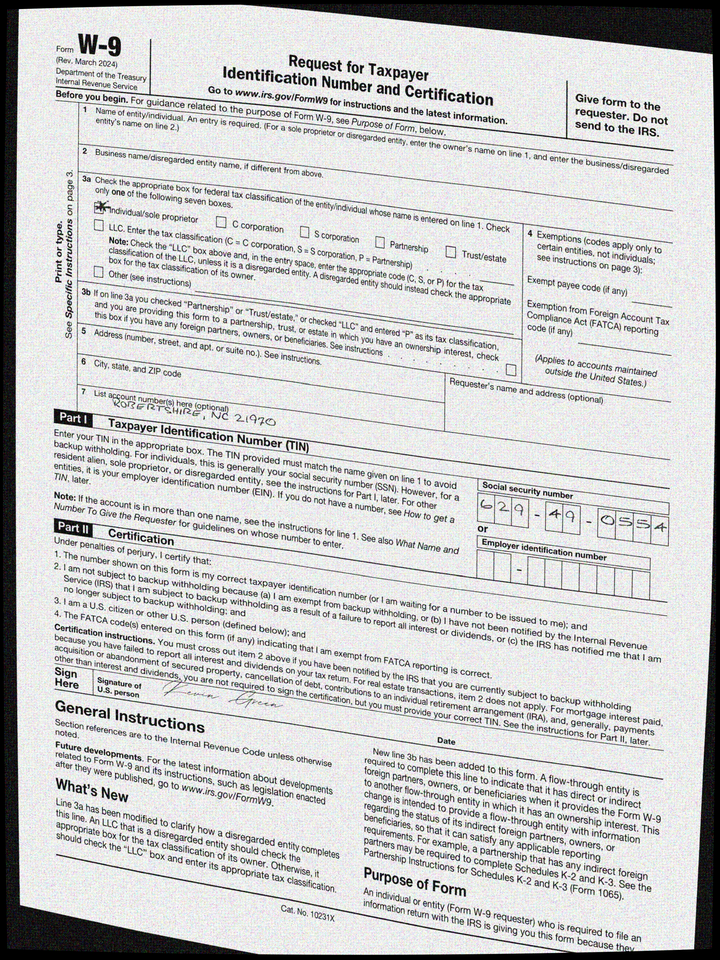
adr2: Robertshire, NC 21970
cbx: yes
ssn: 629490554